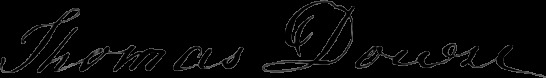
Signature of: thomas dowse